Question: In what way does the history help explain the case?
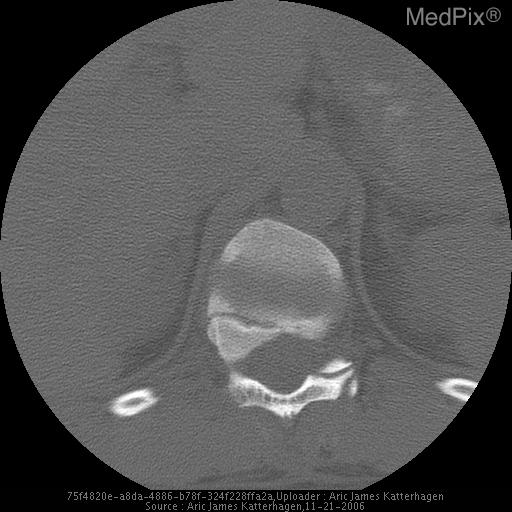
Answer: The patient's history of 21 year old man with back pain after a motor vehicle accident. is key in understanding the case.